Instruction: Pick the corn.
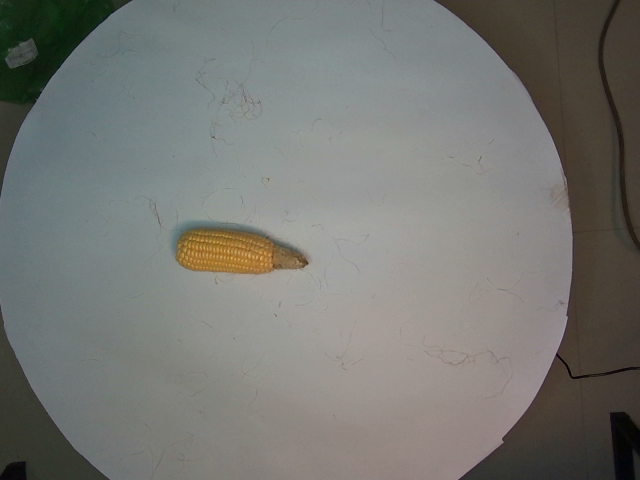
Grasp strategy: vertical